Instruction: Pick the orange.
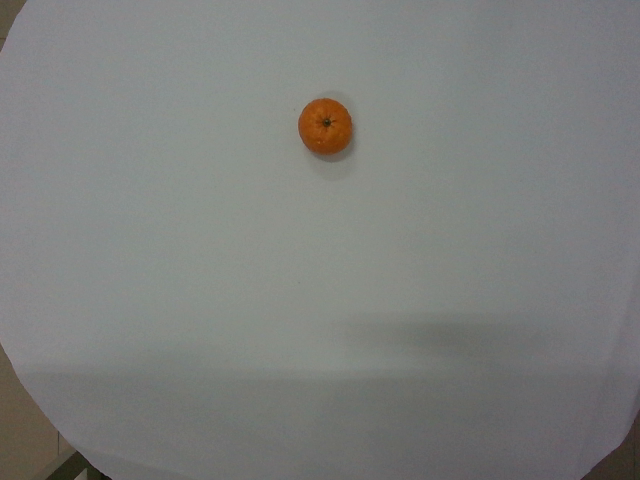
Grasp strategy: vertical